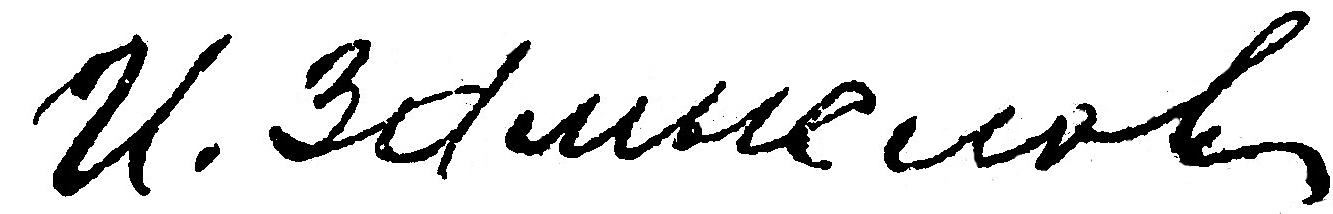
Signature of: q4186025